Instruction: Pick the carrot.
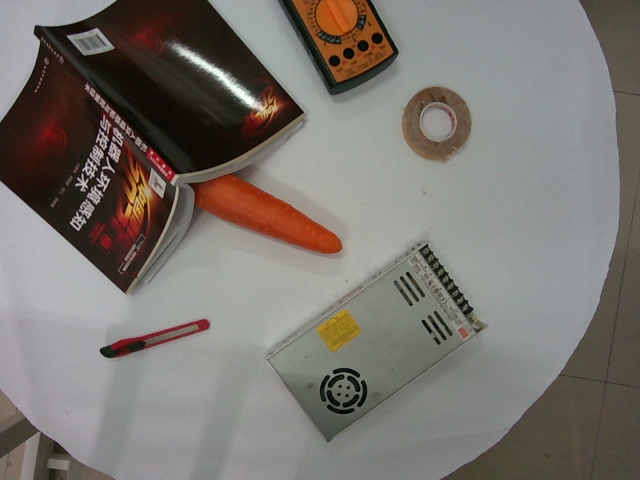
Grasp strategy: vertical